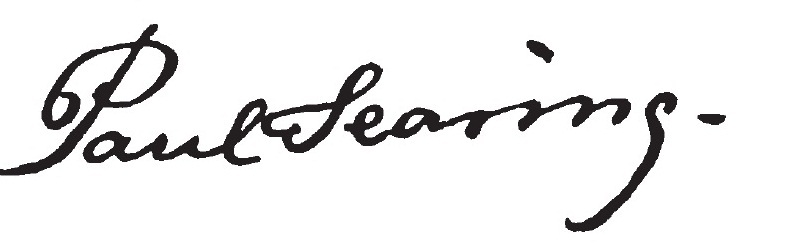
Signature of: paul fearing